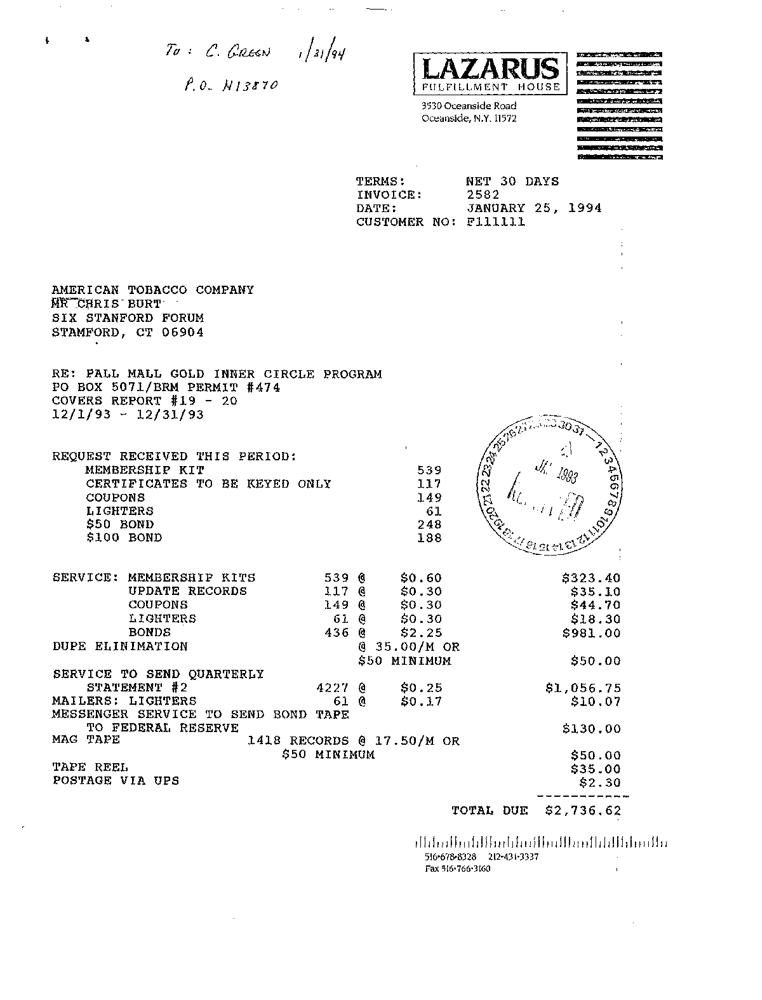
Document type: Invoice